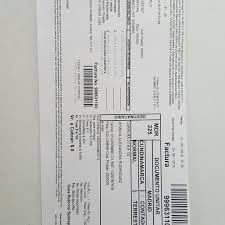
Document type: Invoice